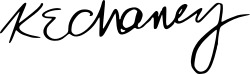
Signature of: kate chaney